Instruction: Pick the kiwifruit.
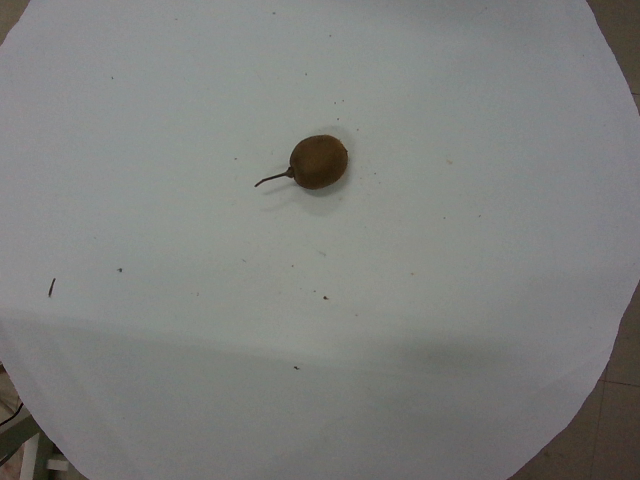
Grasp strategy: vertical